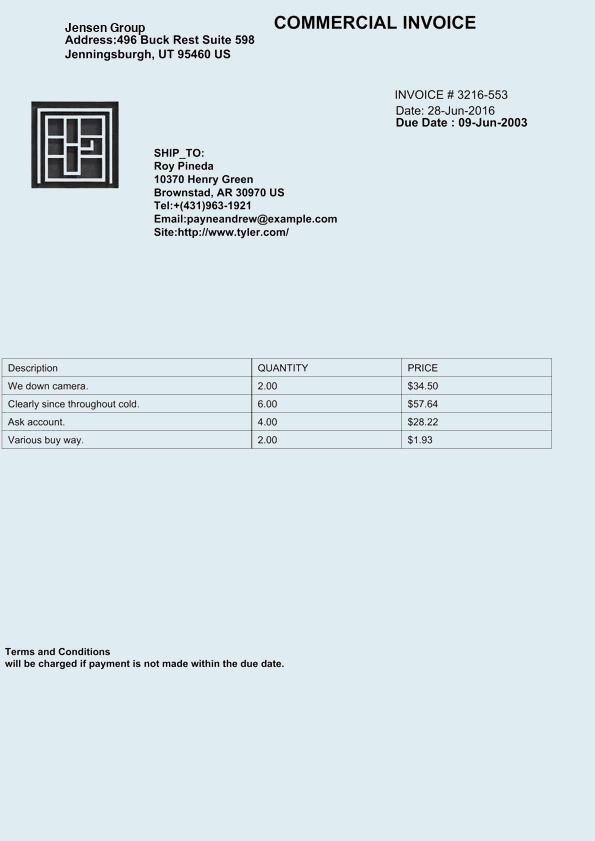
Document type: Invoice